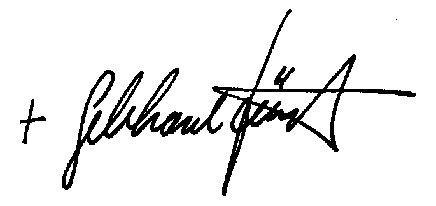
Signature of: gebhard fürst